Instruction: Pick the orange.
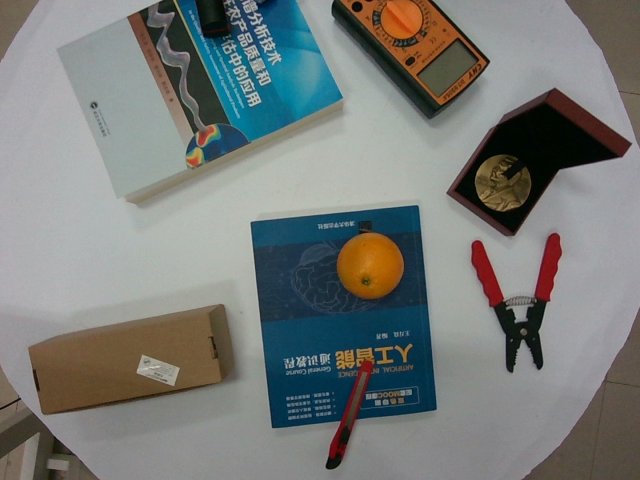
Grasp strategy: vertical